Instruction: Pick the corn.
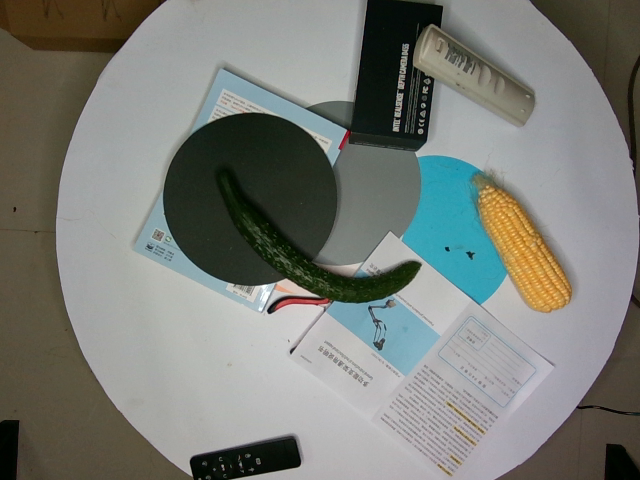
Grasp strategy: vertical